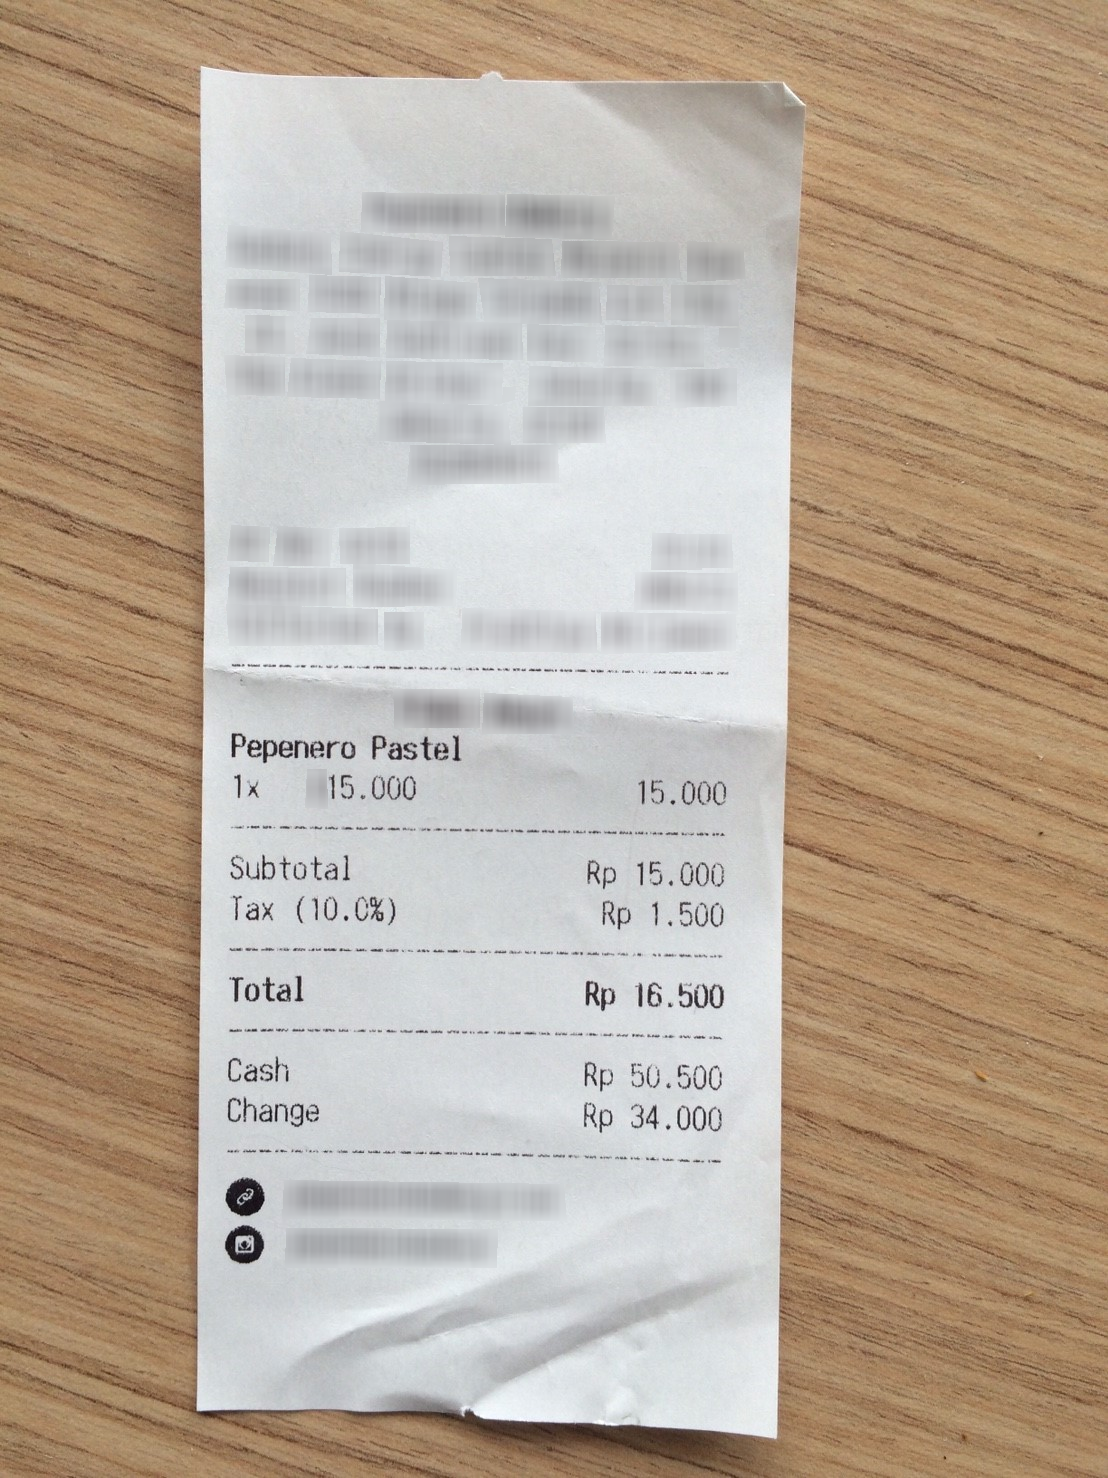
Number of items: 4
Subtotal: 15.000
Tax: 1.500
Total: 16.500
OCR text regions:
text: Rp
text: Rp
text: Rp
text: Rp
text: Rp
text: Pepenero
text: Pastel
text: 1x
text: 15.000
text: 15.000
text: Subtotal
text: 15.000
text: Tax
text: (10.0%)
text: 1.500
text: Total
text: 16.500
text: Cash
text: 50.500
text: Change
text: 34.000